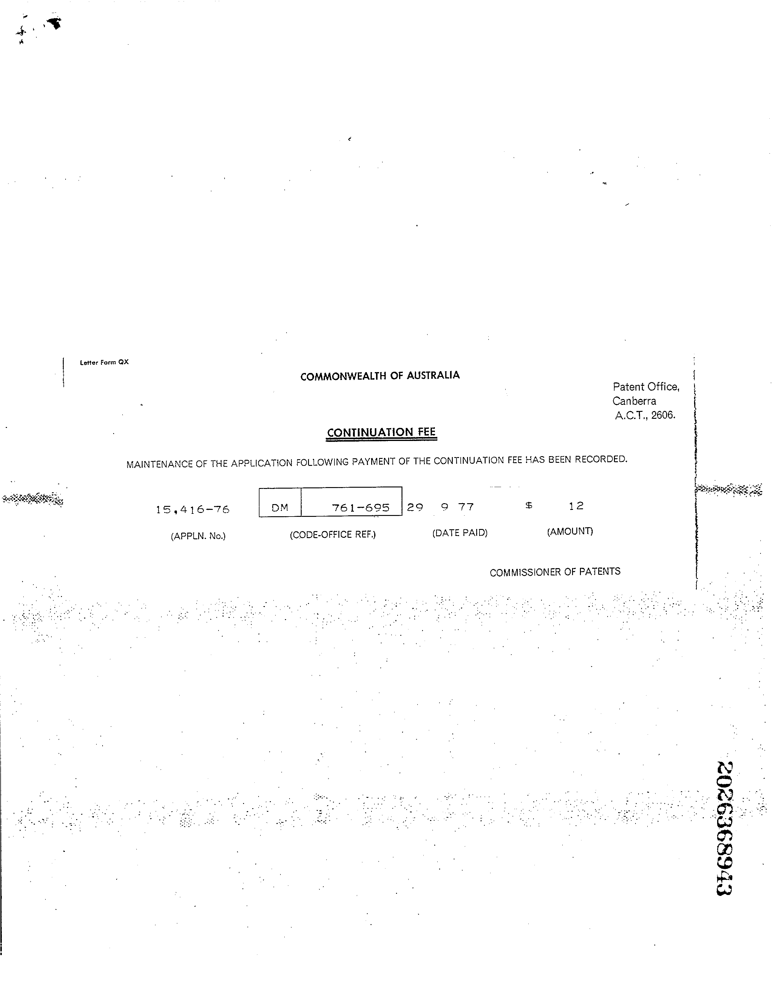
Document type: Invoice